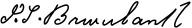
Signature of: james scott bowerbank